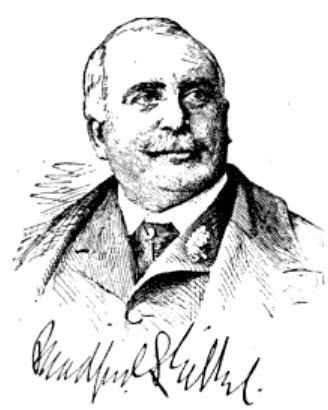
Signature of: bradford gilbert